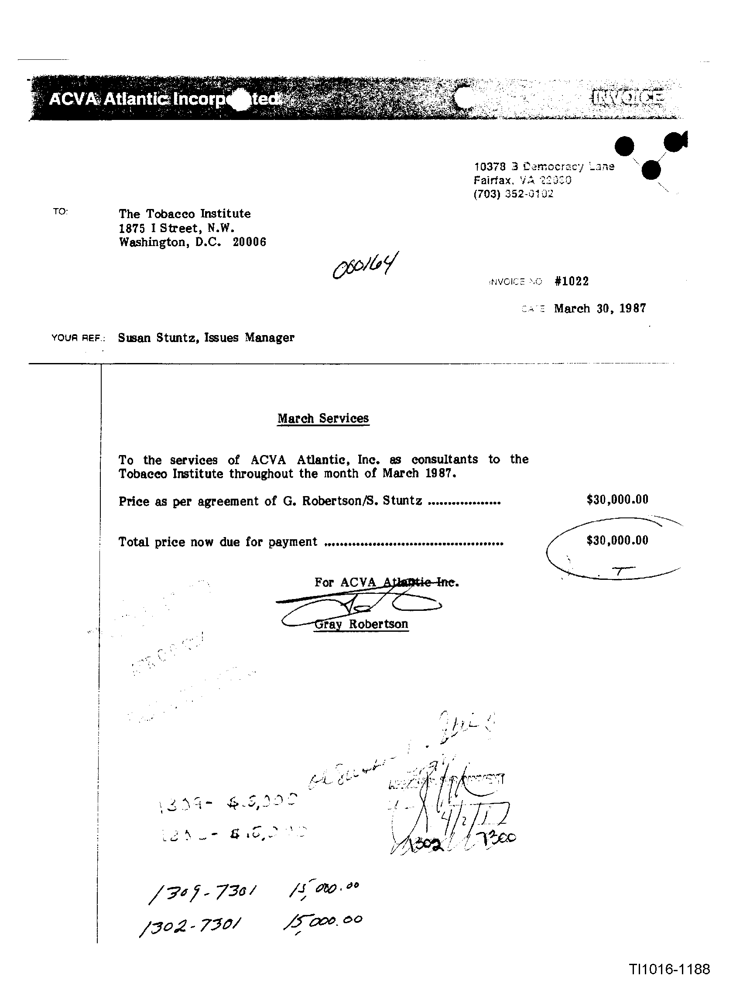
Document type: Invoice